Patient: Male, age 56
A 56-year-old Chinese male smoker was diagnosed with stage IV NSCLC in December 2019. His chest CT scan (Figure 1A and B) revealed a mass in the right lower lobe and right-side pleural effusion. PET-CT indicated a mass in the right lower hilar region with an elevated standardized uptake value (SUV) (Figure 1C), multiple lymph node enlargement, and bone metastases (Figure 1D). A diagnosis of lung adenocarcinoma was made on endobronchial ultrasound-guided transbronchial needle aspiration (TBNA-EBUS) of lymph nodes (Figure 1E). Lung adenocarcinoma cells were also found in pleural effusion samples (Figure 1F). Next generation sequencing (NGS) of peripheral blood ctDNA indicated EML4-ALK, variant 2 (E20-A20). Alectinib was given orally, at a dose of 600 mg twice daily from January 7, 2020, which resulted in partial response and patient continued to respond after four months of treatment (Figure 2A and B). He was noted to have an increased total bilirubin (TBIL) of 59.2 mumol/L on May 5, 2020 (on alectinib for 119 days) but did not refer to the doctor.
On May 29, 2020, the patient presented with jaundice, pruritus and fatigue. His Karnofsky performance status (KPS) rating fell to 60 points. The laboratory result showed TBIL 315.0 mumol/L, DBIL (direct bilirubin) 260.7 mumol/L, and IBIL (indirect bilirubin) 54.3 mumol/L. Serum ALP (alkaline phosphatase) was 374 U/L, total bile acid 179.9 mumol/L, GGT (gamma-glutamyl transferase) 47U/L and aminotransferase levels were AST 34 U/L and ALT 42 U/L. Therefore, a diagnosis of alectinib-induced grade 4 hyperbilirubinemia (>10.0xULN if baseline was normal, Common Terminology Criteria for Adverse Events, v.5.0) was considered. Alectinib was held due to hepatotoxicity. Of note, he had no known liver metastases at baseline nor at follow-up scans. Assessment for viral hepatitis was unrevealing.
After hepatoprotective treatment comprising ursodeoxycholic acid, glycyrrhizin and glutathione was administered for one week, his bilirubin levels were still worsening, while AST and ALT levels remained similar. Drug-induced liver failure was diagnosed. Although artificial liver support or liver transplantation were both therapeutic choices for liver failure, considering he was a patient with advanced cancer, ALSS was an optimal choice. He received ALSS using a double plasma molecular absorption system (DPMAS) on June 5 and June 8, 2020, for the severe liver dysfunction. The total bilirubin continuously decreased after two courses of ALSS (Figure 3).
Alectinib was, therefore, discontinued for more than two months when a chest CT scan on August 5, 2020 revealed enlargement of lung lesions (Figure 2C and D) and overall disease progression. Ensartinib 225 mg once daily was given orally from August 29 as a second-line ALK TKI with initial tumor shrinkage after three months (Figure 2E and F) and stable disease overall by RECIST (Response Evaluation Criteria in Solid Tumors) criteria version 1.1. Toxicity of second-line ensartinib was grade 1 ALT and AST elevation and grade 1 skin rash, with no abnormality of bilirubin. The timeline of this patient is summarized in Figure 4.
Keywords: alk, nsclc, alectinib, ensartinib, hyperbilirubinemia
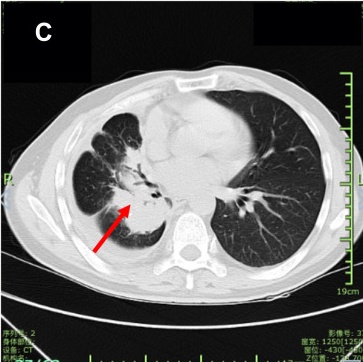
Image caption: Diagnoses of right lower lung adenocarcinoma, stage IV. PET-CT scan on Dec 31, 2019.